Question: What is the potential diagnosis?
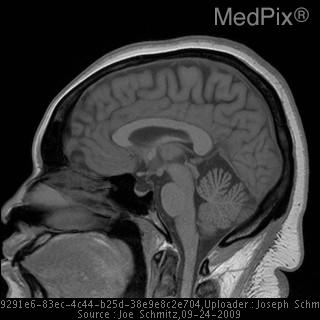
Answer: The possible diagnosis includes •  Idiopathic intracranial hypertension
•  Obstructive hydrocephalus
•  Intracranial mass lesion.